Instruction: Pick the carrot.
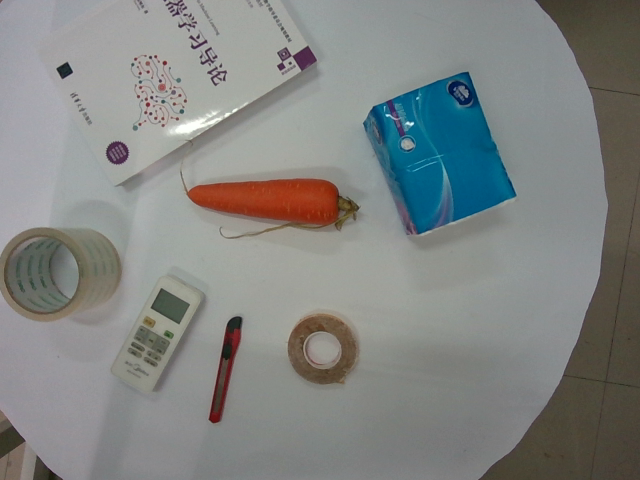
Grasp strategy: vertical